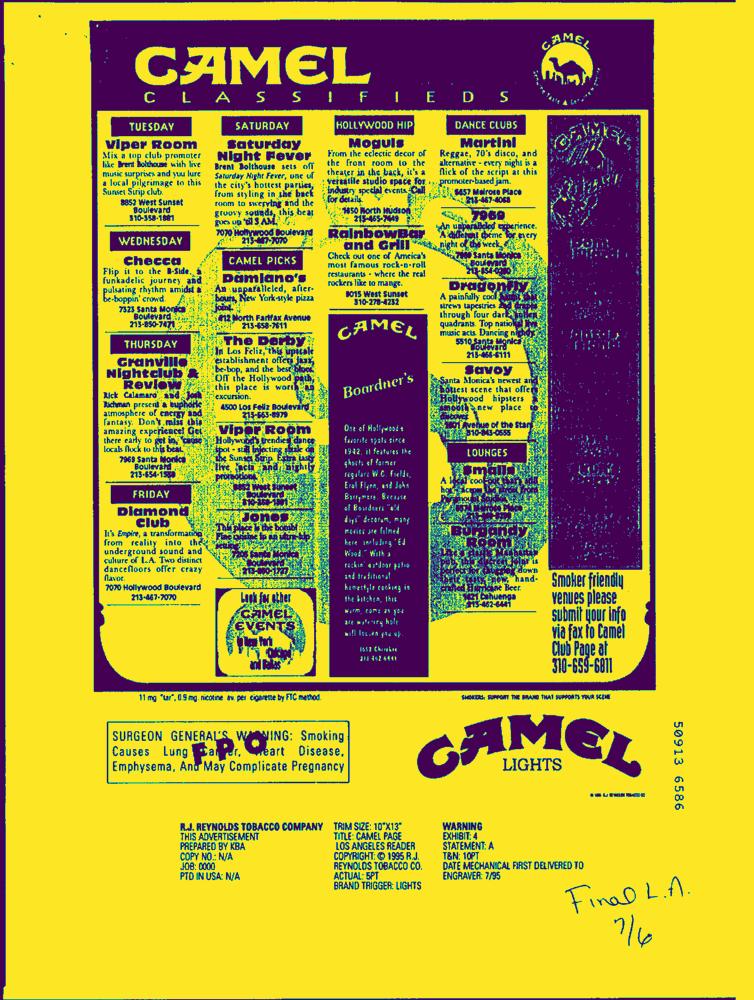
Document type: AD